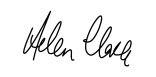
Signature of: helen clark